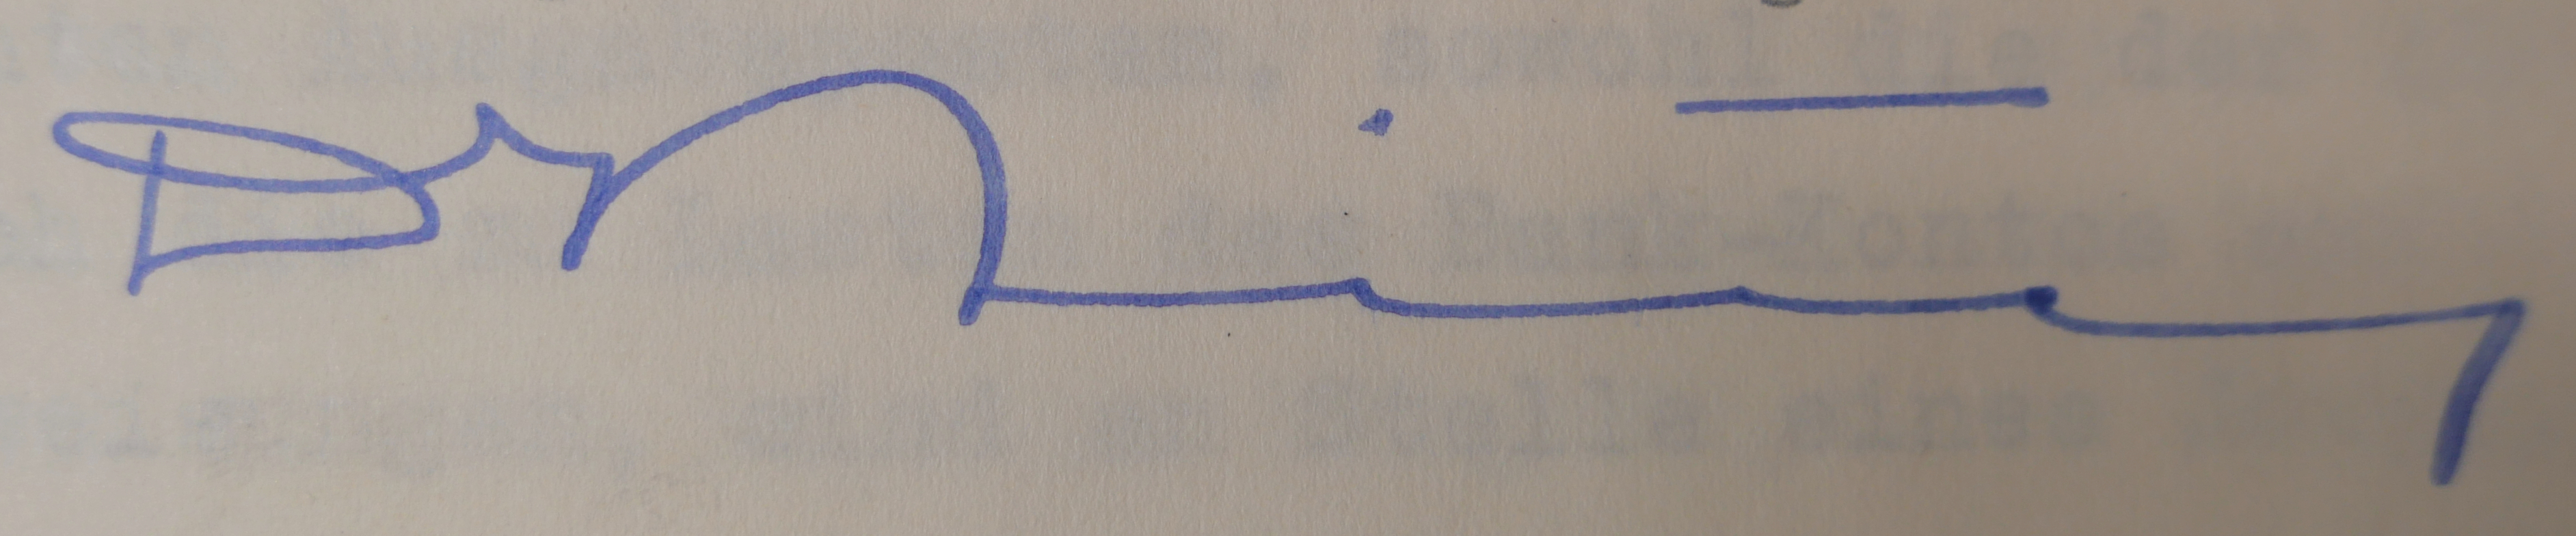
Signature of: alois ritter